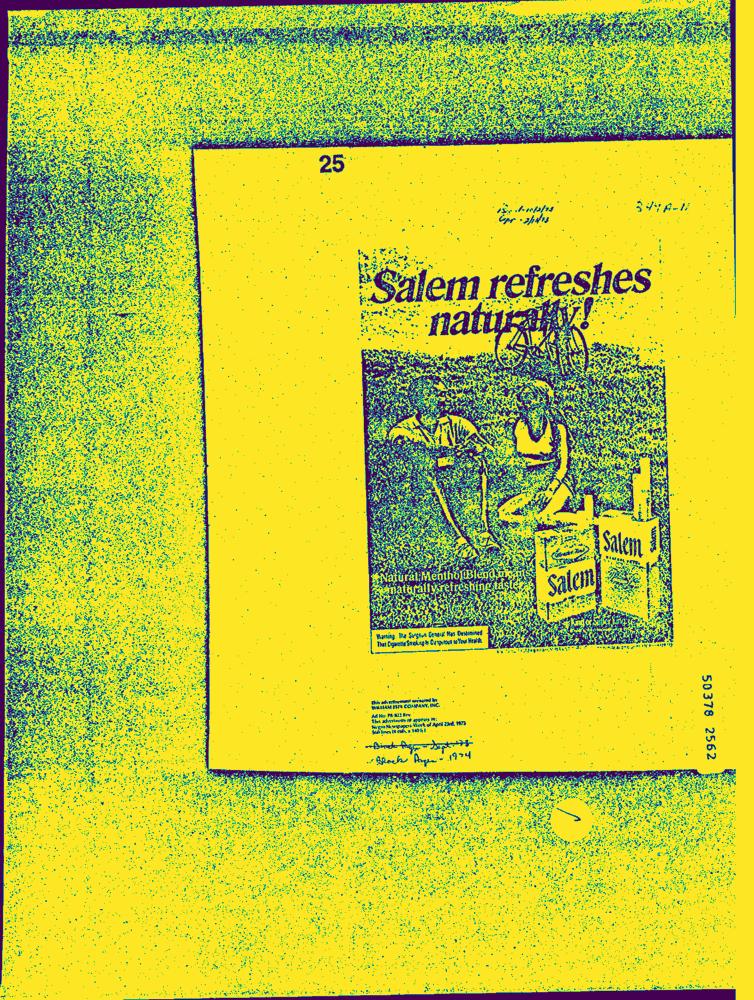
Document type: AD